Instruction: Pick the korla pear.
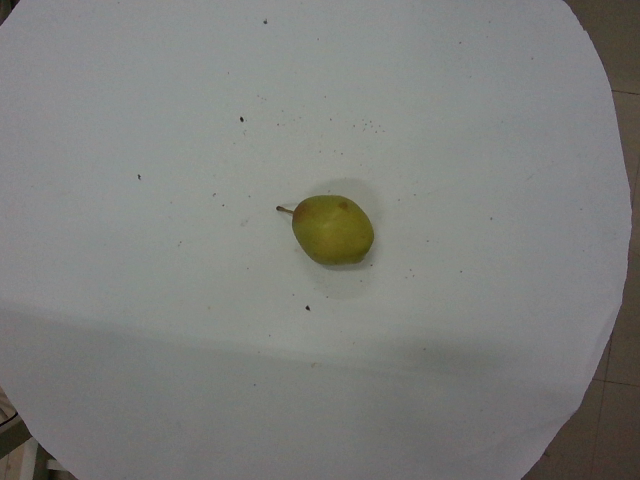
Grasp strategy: vertical